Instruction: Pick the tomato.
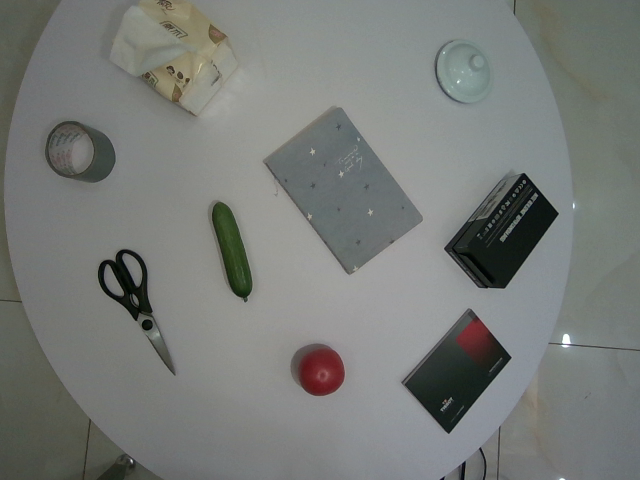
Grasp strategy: vertical